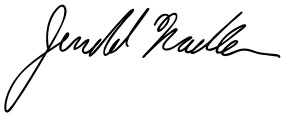
Signature of: jerrold nadler